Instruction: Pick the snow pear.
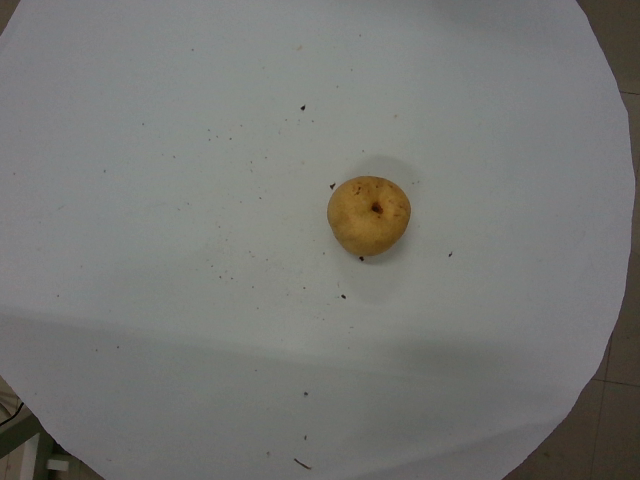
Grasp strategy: vertical